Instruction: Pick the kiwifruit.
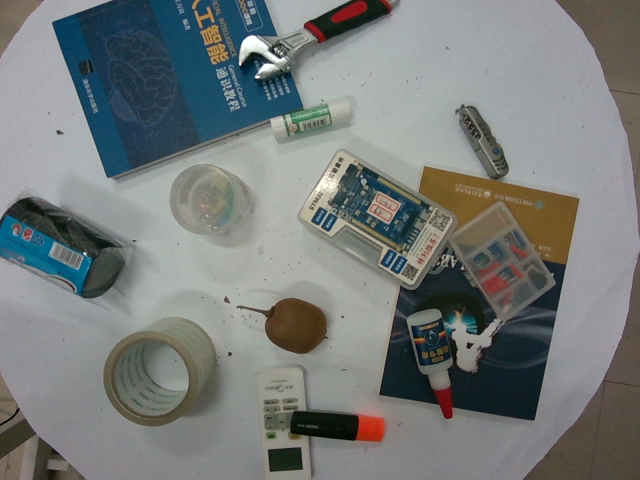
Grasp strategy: vertical